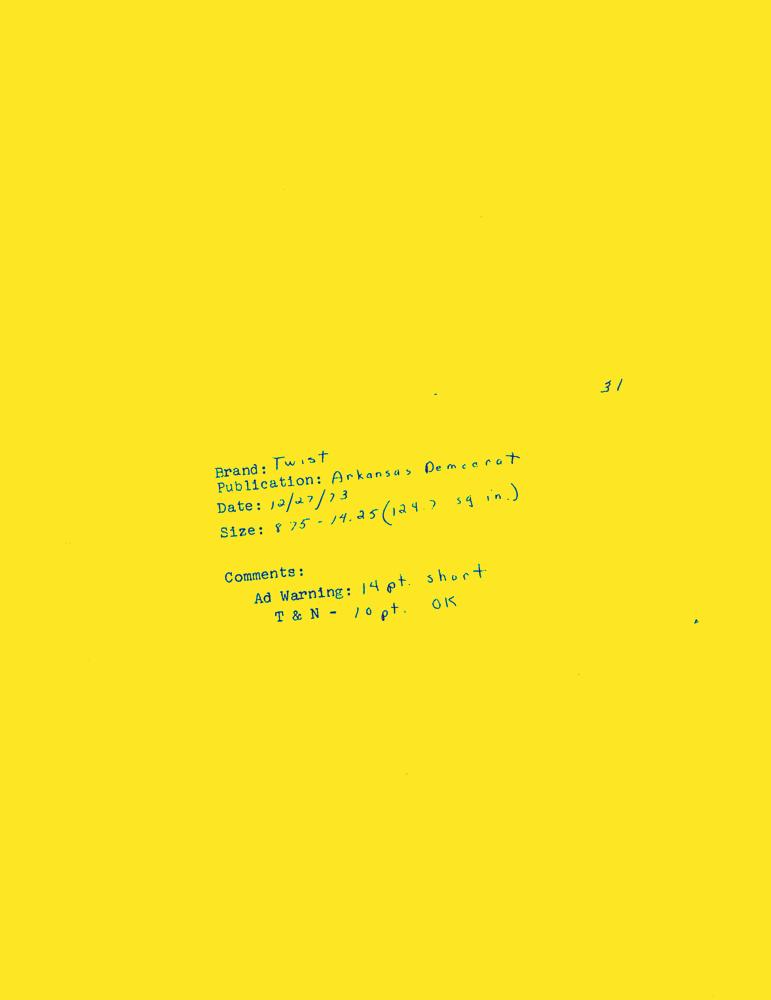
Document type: AD